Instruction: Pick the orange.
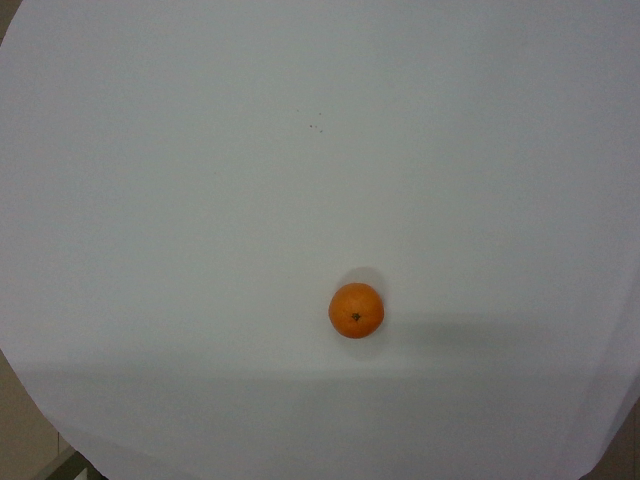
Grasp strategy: vertical